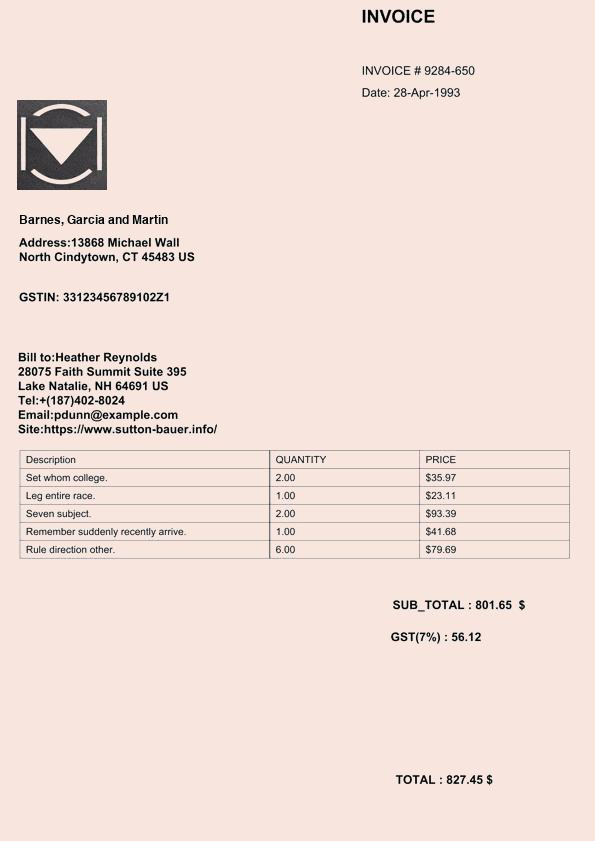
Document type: Invoice